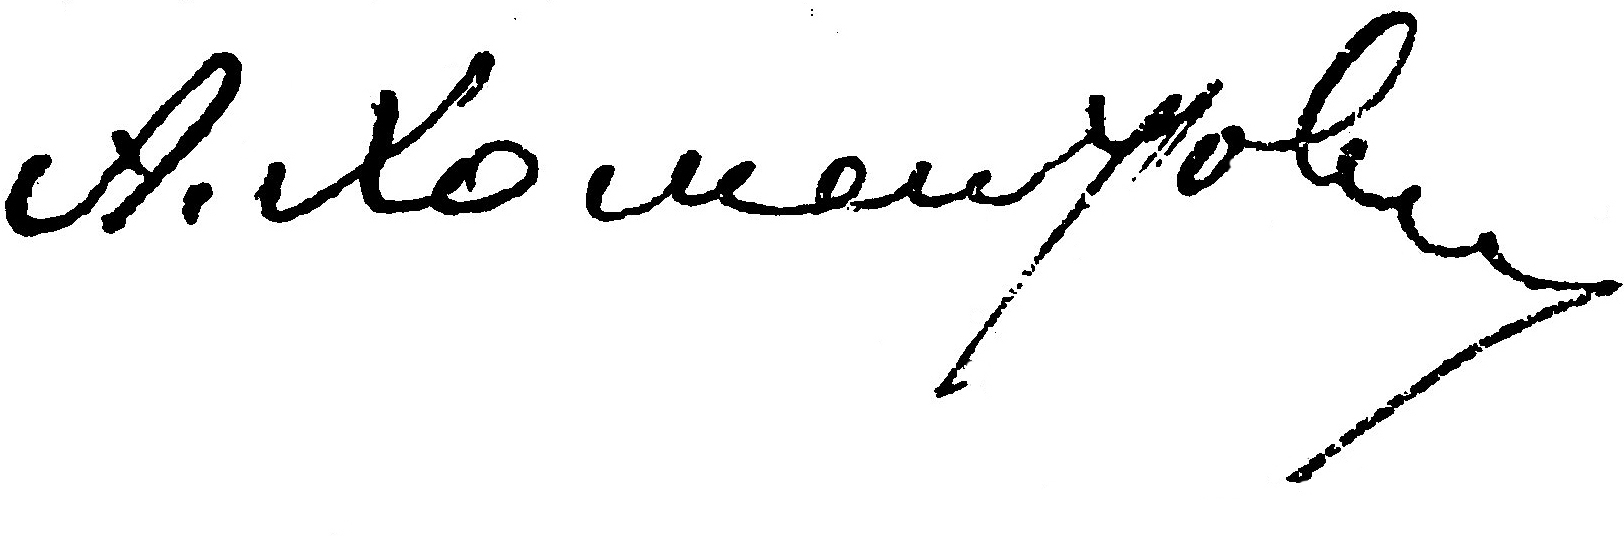
Signature of: aleksander chomątowski